Question: What could the diagnosis suggest?
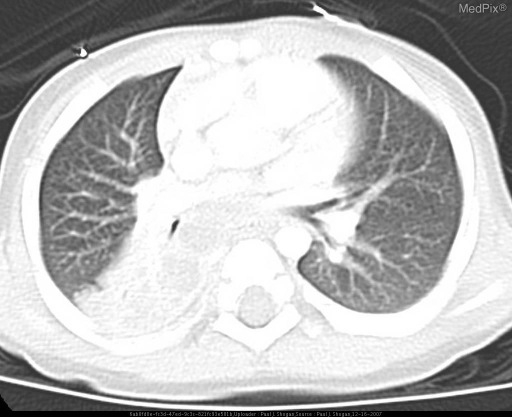
Answer: The possible diagnosis includes Differential Diagnosis for Tuberculous Adenopathy.

Metastases
Histoplasmosis in endemic areas..